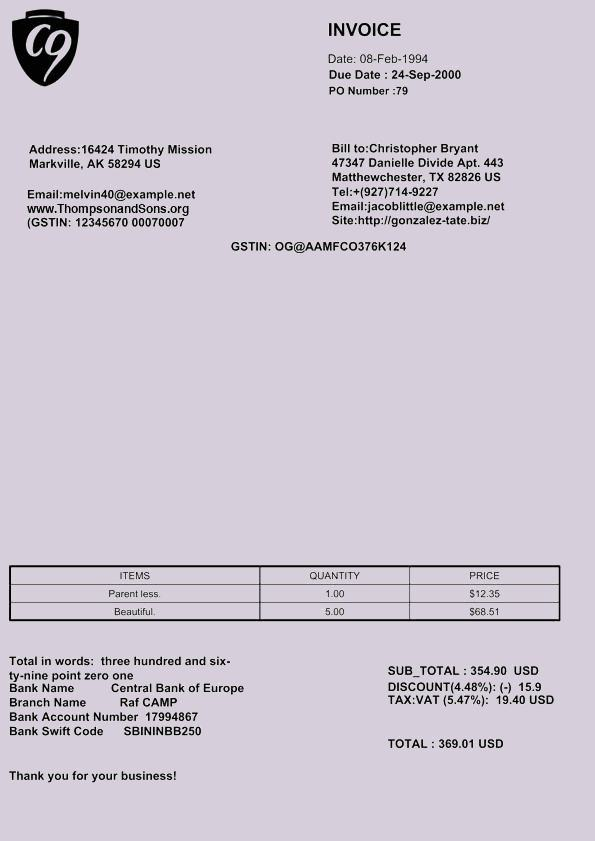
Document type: Invoice